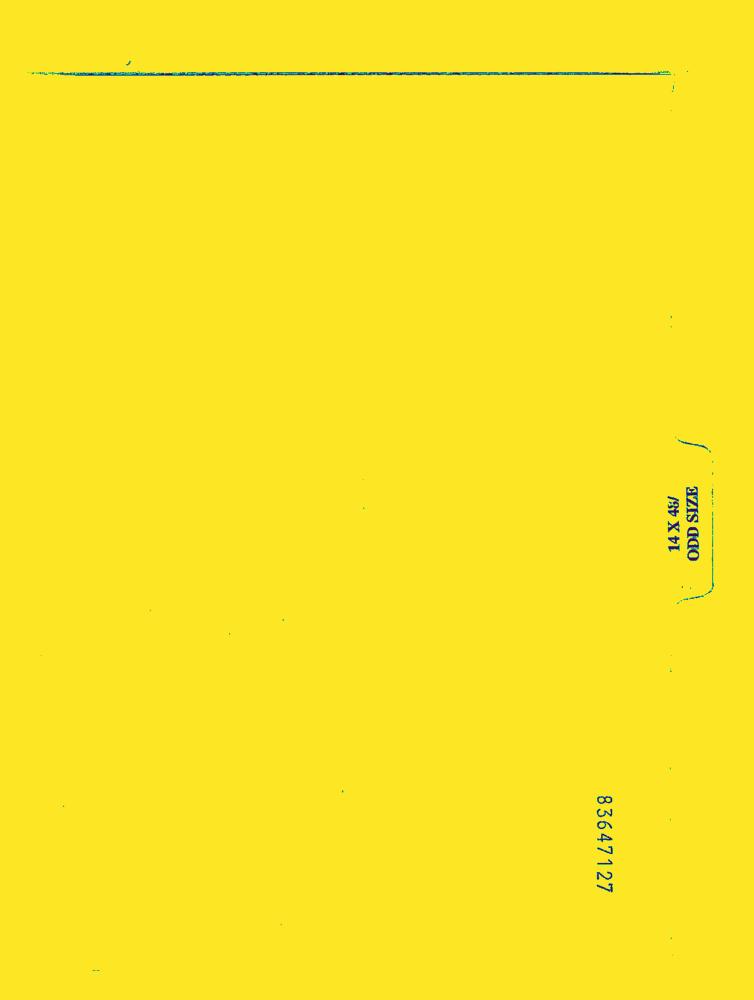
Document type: AD